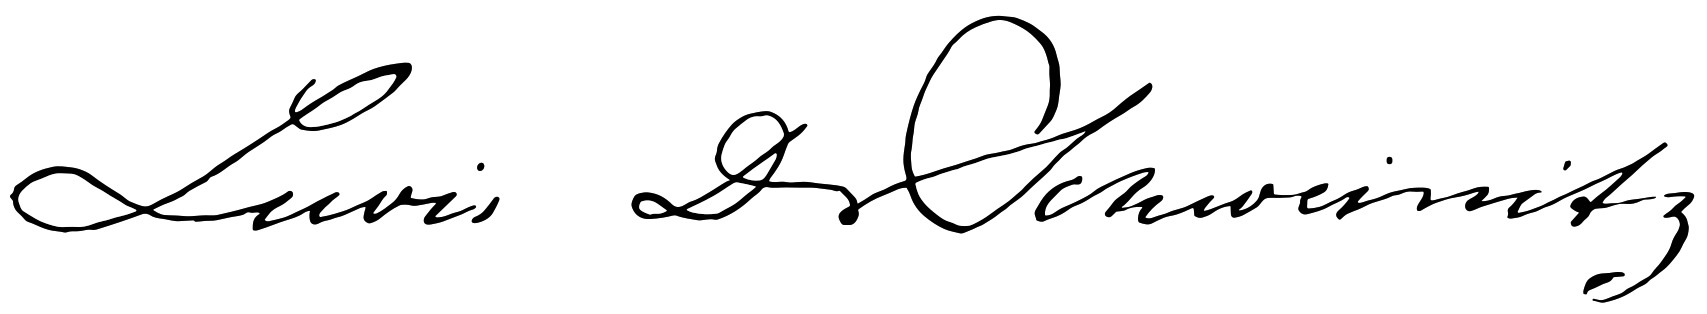
Signature of: lewis david de schweinitz